Patient: Male, age 45
A 45-year-old non-smoker male patient presented to the emergency department of a territorial hospital complaining for hemoptysis. On the day of admission, he reported that he had expectorated approximately 50ml of bright red blood. He denied any other symptoms, including fever, cough, dyspnea or chest pain. On his medical history he reported a similar episode of hemoptysis 5 years ago the cause of which remained unknown despite clinical investigation which included computed tomography (CT) of the chest, immunologic examinations and fiberoptic bronchoscopy. The patient denied any other medical problem and was not receiving any medication.
On physical examination, he was a pleasant apparently healthy man with body temperature 36,8  C, pulse rate 110 beats/min, blood pressure 130/80 mmHg, respiratory rate 21 breaths/min and oxygen saturation 95% on room air. Auscultation disclosed mild crackles in the right lower lobe. No other abnormal findings were found in the rest of the physical examination. In the laboratory tests, the patient's hemoglobin was 13.1g/dL, hematocrit: 40.7%, white blood cell count was 7410 cells/muL (77.6% neutrophils and 15.1% lymphocytes), and platelet count was 161 000/muL, D-Dimers: 436mug/L (normal values up to 500mug/L) while the values for urea nitrogen, creatinine and electrolytes were within the normal range. Immunologic tests revealed only slightly increased Antinuclear Antibodies (ANA) (1:160). Sputum Gram stain, cultures for common bacteria and examination for M Tuberculosis were negative. ECG was normal.
The patient's chest x-ray on admission, revealed an area of consolidation in the middle lobe. Computed tomography of the chest revealed some bronchiectasis along with an area of consolidation in the middle lobe. The patient was admitted and received oxygen therapy, intravenous amoxycilline-clavulanic acid and intravenous tranexamic acid at a dose of 1 g four times daily.
During the following days, the patient continued to experience streaks of blood in his sputum on a daily basis sometimes accompanied by dyspnea and tachypnea, and 2 days later, a new episode of massive hemoptysis occurred, and the patient was transmitted to our hospital for further evaluation and treatment. On admission to our hospital the patient underwent a CT angiography of the thoracic aorta and its branches (including bronchial arteries) which revealed some mild anatomical abnormalities in the bronchial arteries suppling the right lower lobe and ground glass opacities in the middle and right lower lobe, without showing a specific bleeding origin (Fig. 1). Although the examination was not sensitive enough, it also gave the impression of a thrombus in the left main artery. Thus, a CT pulmonary angiography was performed which revealed a large thrombus on the left main artery involving the pulmonary arteries for the left upper, the lingual, and the left lower lobe (Fig. 2). An ultrasonography was performed and the presence of a thrombus in the lower extremities and the pelvis was excluded. Echocardiography did not reveal any cardiac abnormalities. Although the leg and pelvis ultrasonography was negative, an inferior vena cava temporary filter (ALN Optional Vena Cava Filter, ALN, France) was placed via femoral approach since anticoangulant treatment was contraindicated. Tranexamic acid was discontinued.
A few hours later the patient experienced a new episode of massive hemoptysis and became severely dyspneic. On clinical examination he was found to be tachypneic, tachycardic and hypotensive. Oxygen saturation had dropped to 78% on room air. An emergency angiography was performed with the aim of embolizing any potential sources of bleeding from the bronchial circulation. Selective angiography from the right bronchial artery revealed extravasation of contrast from three different branches of the middle lobe and embolization was performed using a micro-catheter (Progreat , Terumo, Japan) and N-butyl-2-cyanoacrylate (NBCA; Histoacryl ) diluted in a 1:3 ratio, with oily X-ray contrast agent Lipiodol . Final angiogram demonstrated complete occlusion of the target vessels without any sign of bleeding (Fig. 3). Following this procedure, the patient was stabilized and returned to the ward. Hemoptysis has been ceased.
However, the patient became febrile and developed chest pain in the right hemithorax together with cough and expectoration of dark bloody sputum. Post-procedural chest CT revealed a consolidation of the right lower lobe suggestive of a pneumonia (Fig. 4). High-flow oxygen was administered to achieve target saturation of 94-98%. Blood cultures were collected (their result was available a few days later and they were negative) and antimicrobial therapy was changed to meropenem and linezolide. 3 days after bronchial embolization, the patient's symptoms improved and hemoptysis was completely settled down. The patient received treatment with subcutaneous fondaparinux (in a dose of 7.5mg administered subcutaneous once daily) and underwent monitoring of anti-Xa activity twice a week. The patient was discharged a few days later with the advice to continue treatment with fondaparinux and to return 3 months later for the removal of the inferior vena cava filter. By that time his symptoms had disappeared and he had remained free of hemoptysis. Follow up chest CT demonstrated complete resolution of the consolidation and no other signs of parenchyma disease.
Keywords: computed tomography, embolization, fondaparinux, hemoptysis, pulmonary embolism
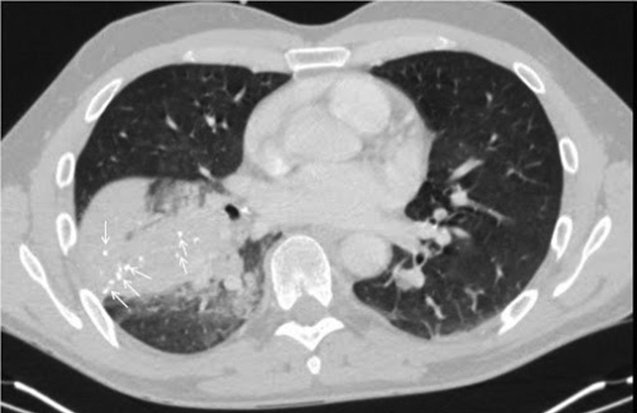
Image caption: Chest CT revealing multiple foci of ground glass opacity in the middle and right lower lobe.